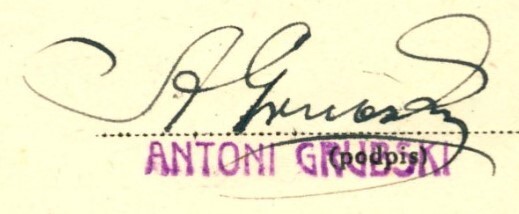
Signature of: antoni grubski